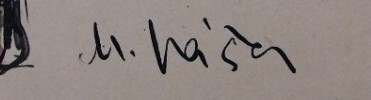
Signature of: miroslav váša